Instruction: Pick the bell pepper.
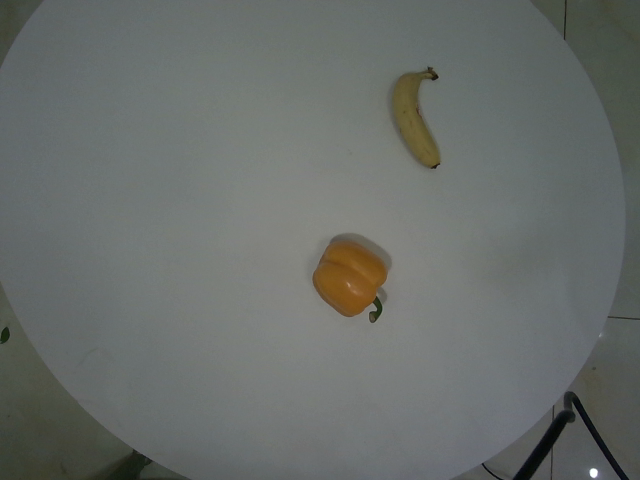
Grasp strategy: vertical